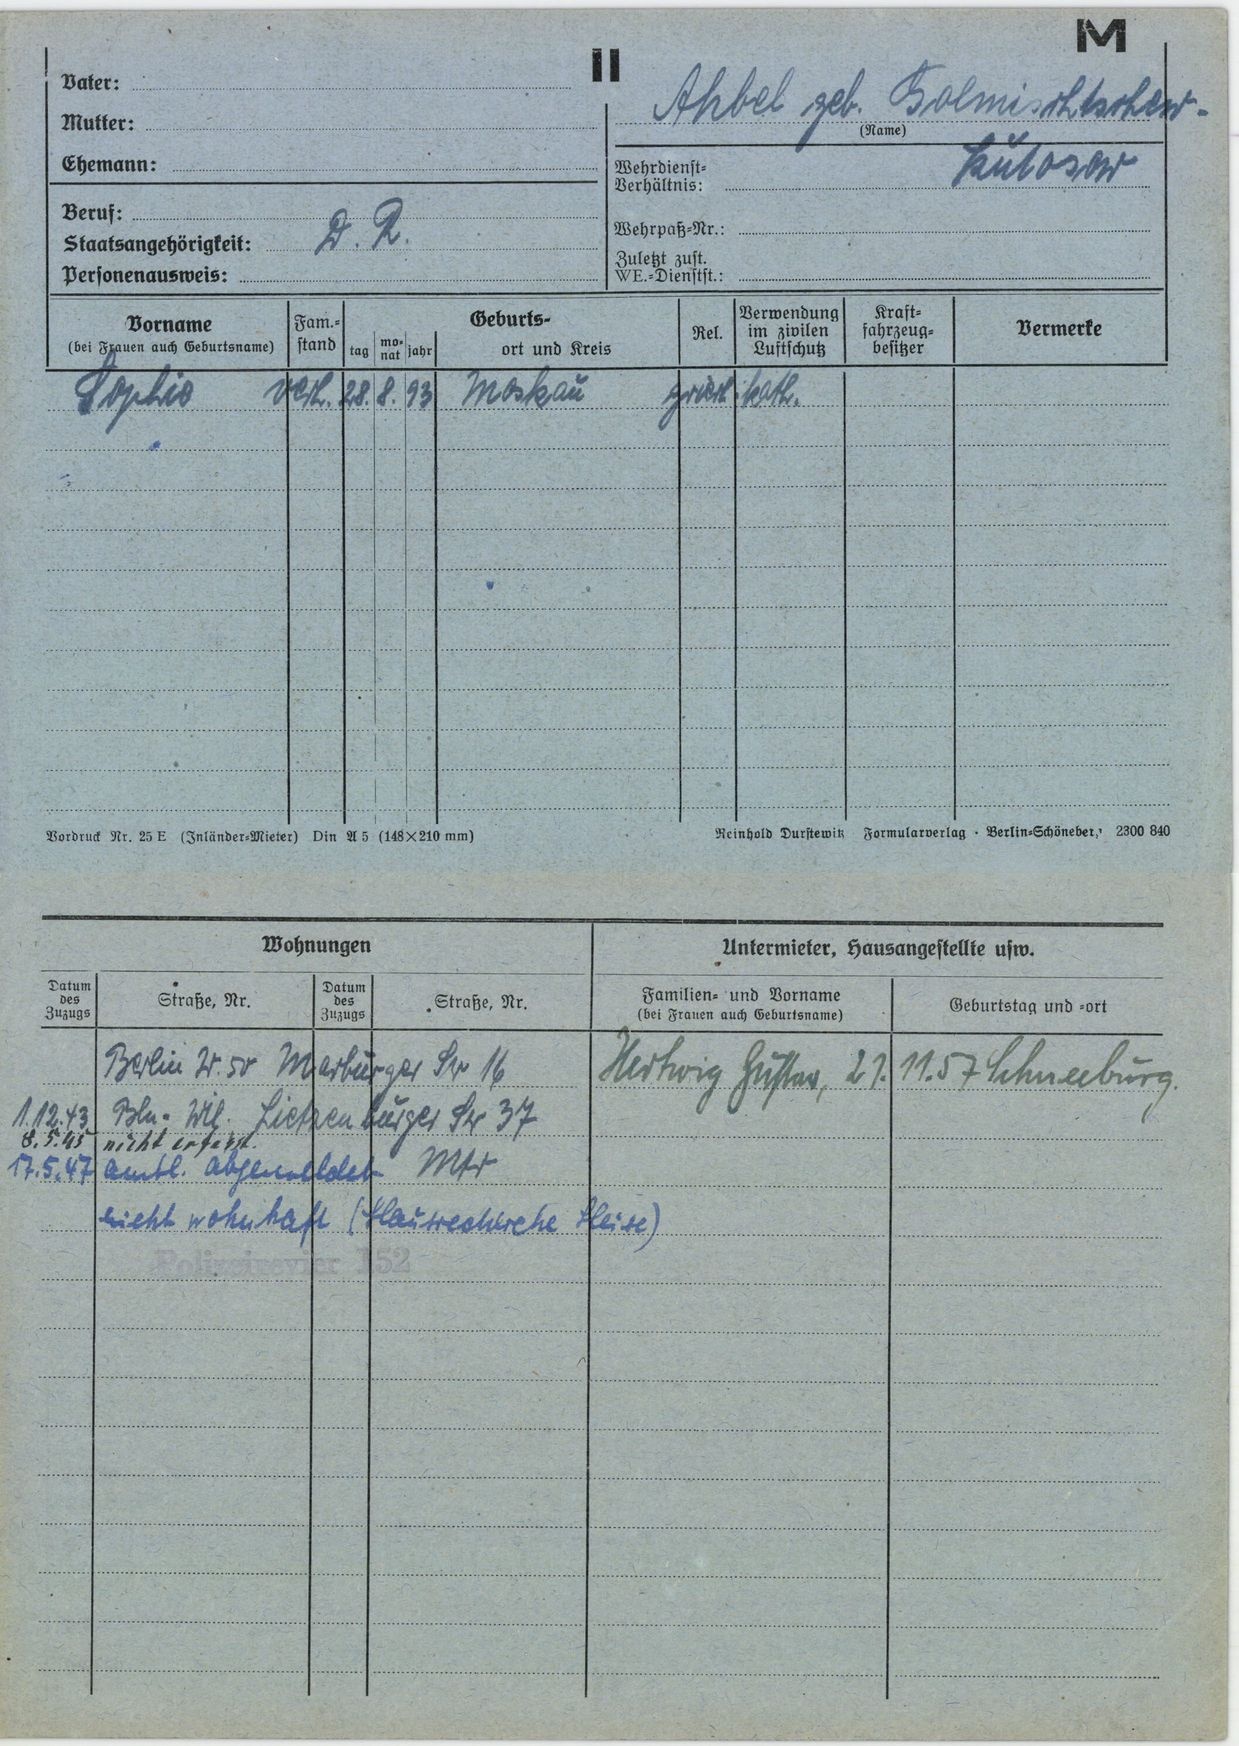
Ahbel geb. Bolmischtschew-

Kulosow